Question: What is the mailing or notice date provided in the document?
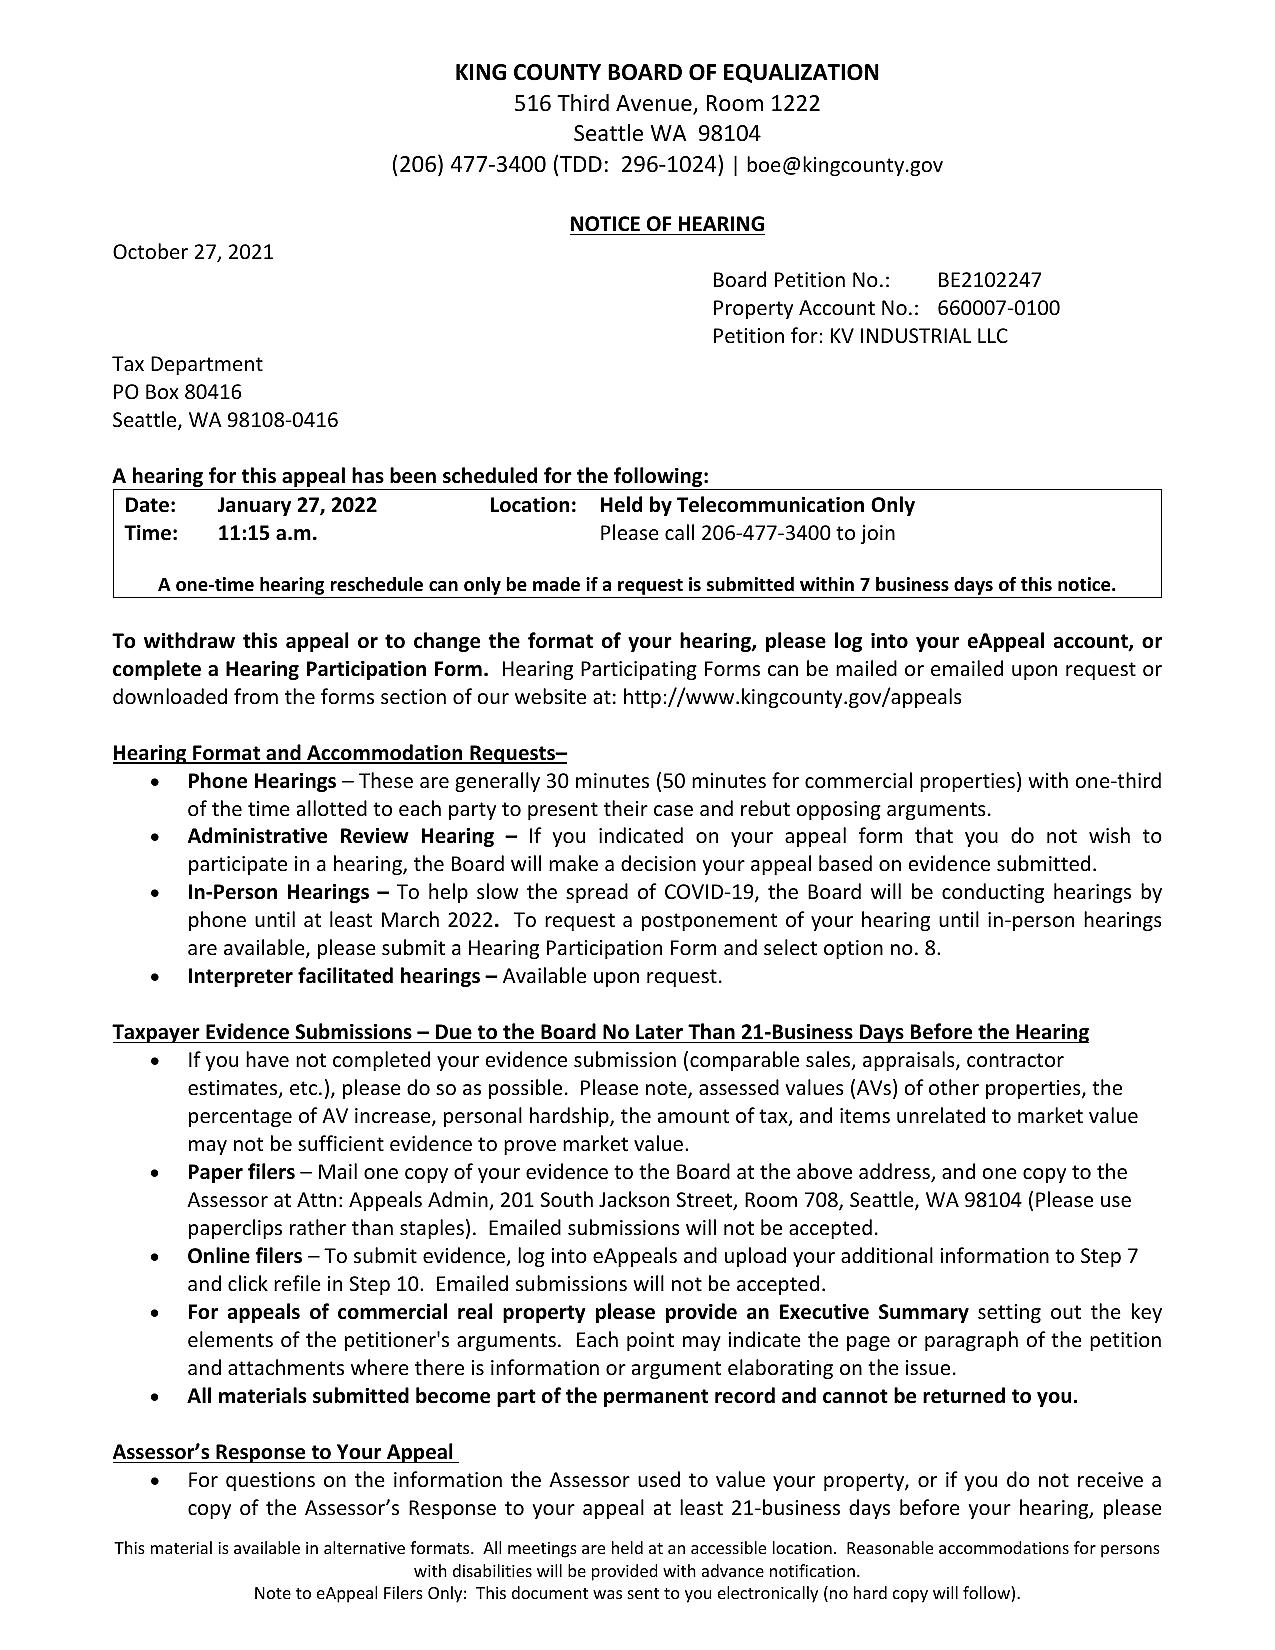
Answer: "27-Oct-21"